Please extract the written amount, numerical amount, recipient's name, date on the cheque, and the bank's name from the image.
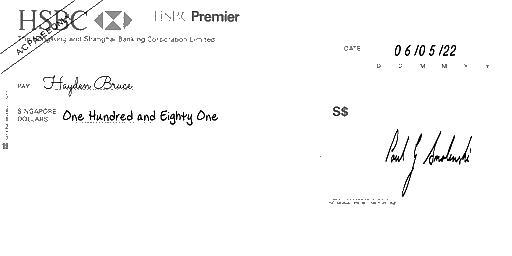
amt_in_words: One Hundred and Eighty One
amt_in_figures:
payee_name: Hayden Bruce
bank_name: HSBC
cheque_date: 06/05/22